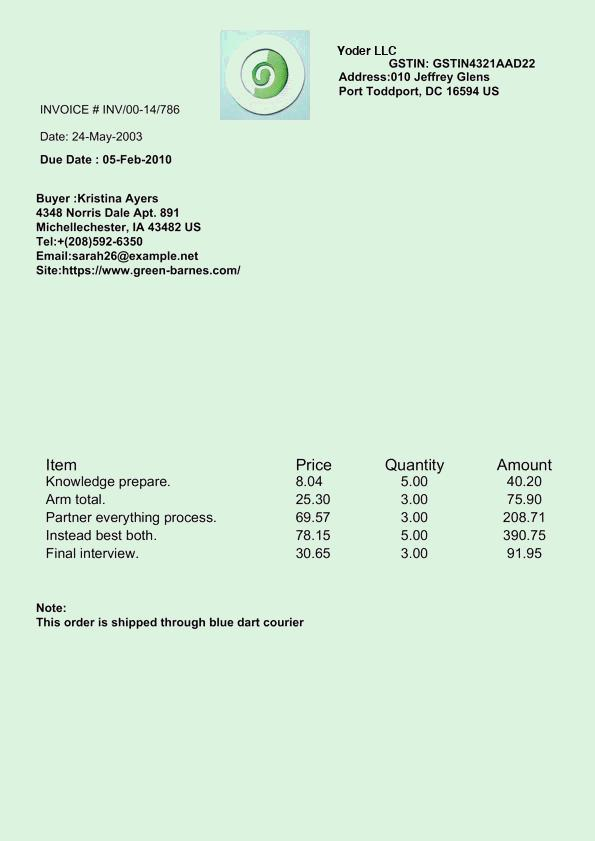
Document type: Invoice